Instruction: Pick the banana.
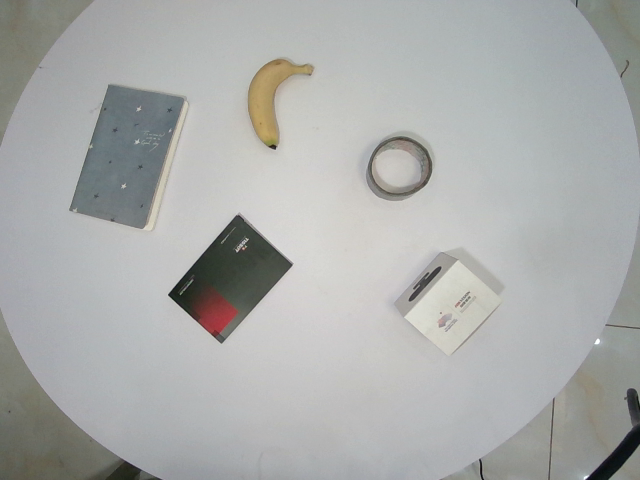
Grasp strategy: vertical